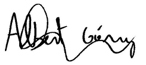
Signature of: albert gómez i casas